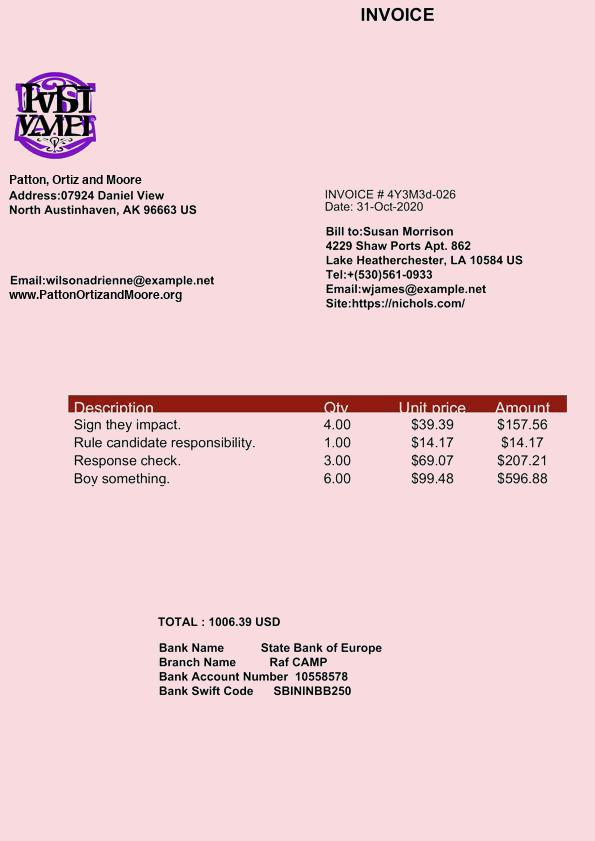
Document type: Invoice